Question: Which state is mentioned in the document?
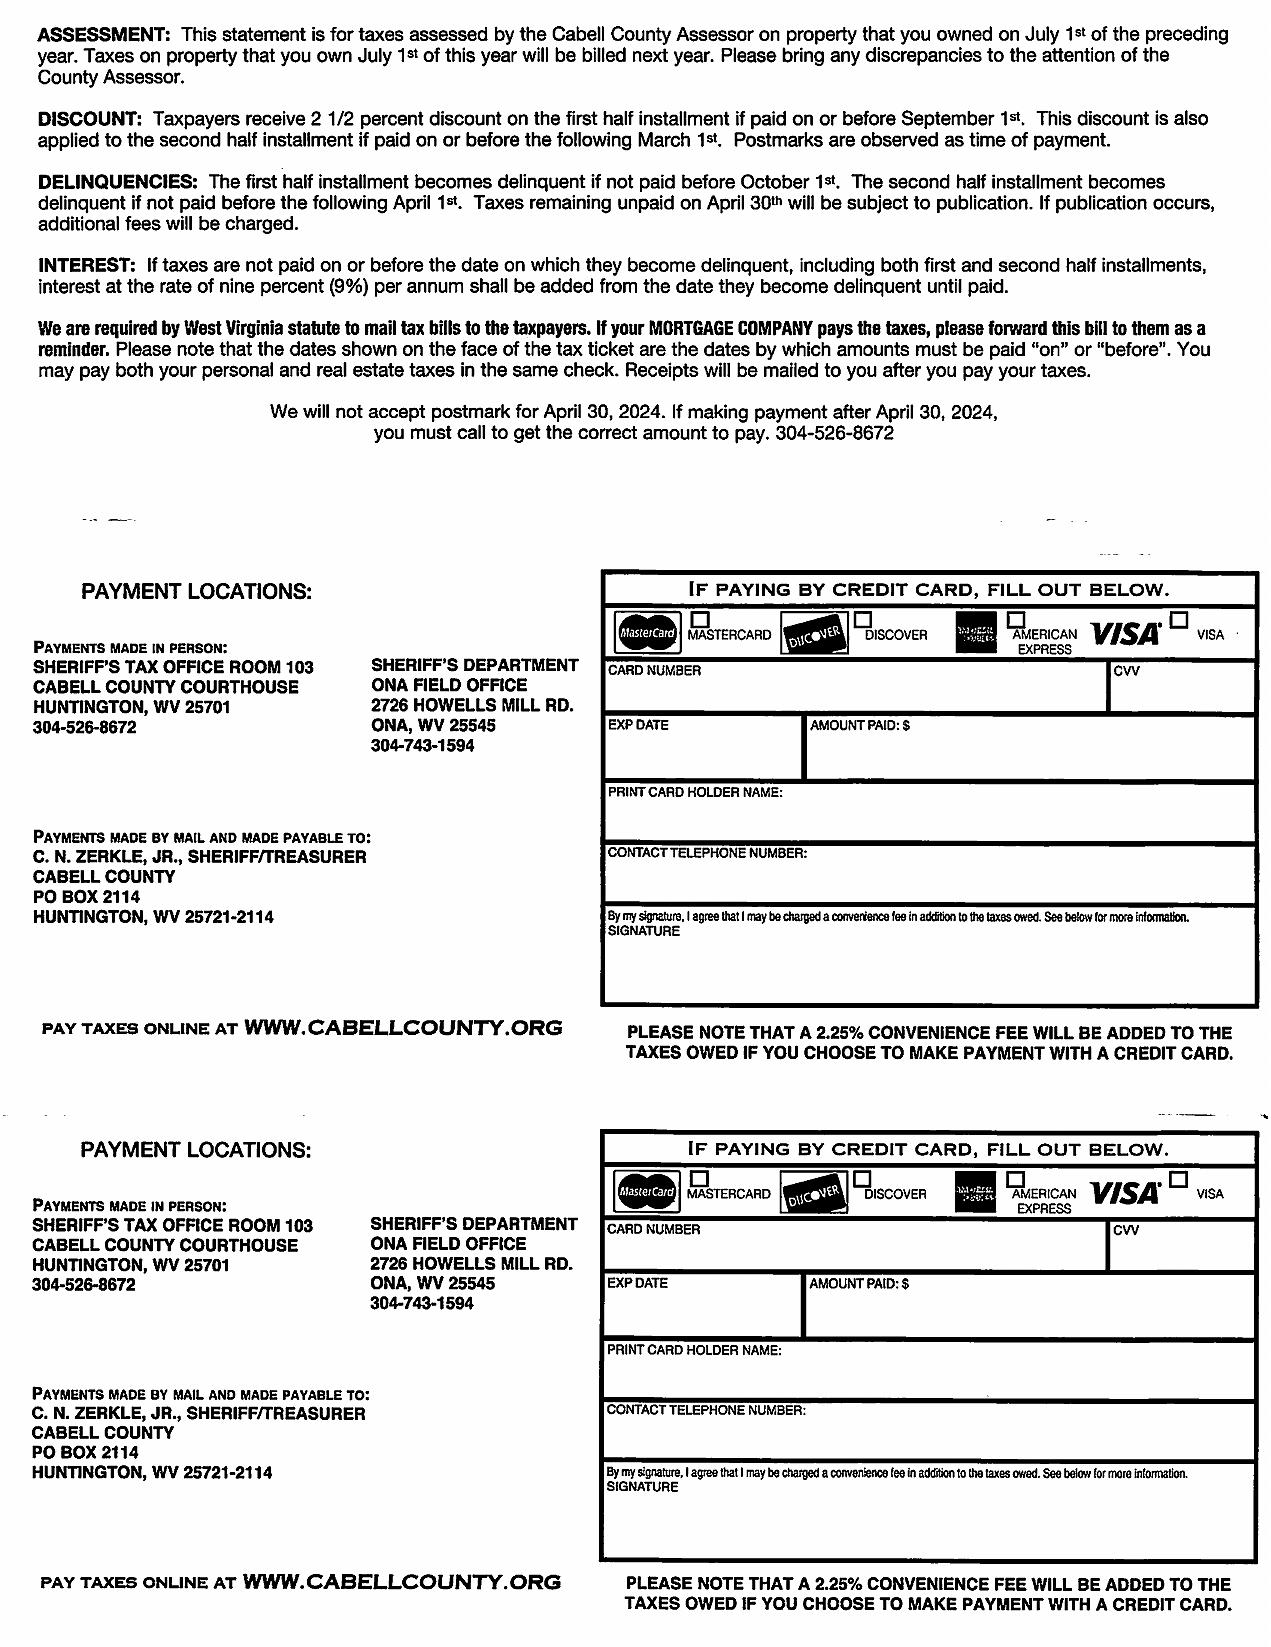
Answer: "West Virginia"